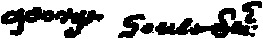
Signature of: george soule